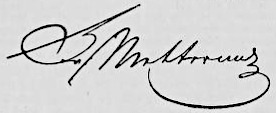
Signature of: klemens von metternich